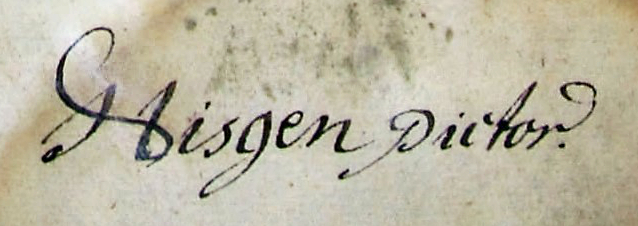
Signature of: daniel hisgen